Question: What could the diagnosis suggest?
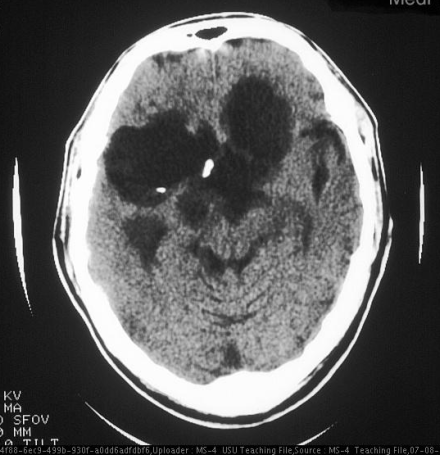
Answer: The possible diagnosis includes • Craniopharynioma
• Epidermoid inclusion cyst
• Rathke cleft cyst
• Dermoid inclusion cyst.